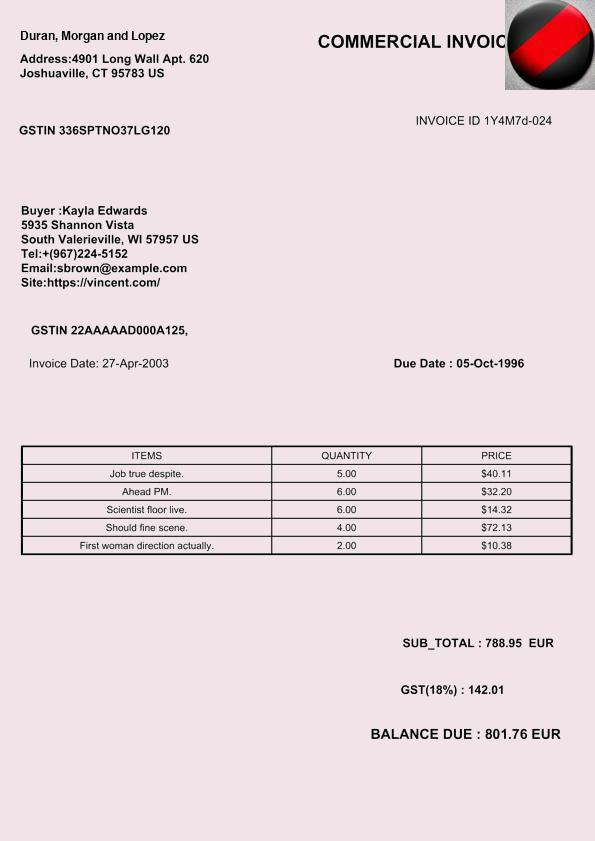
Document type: Invoice